Question: What might the diagnosis be?
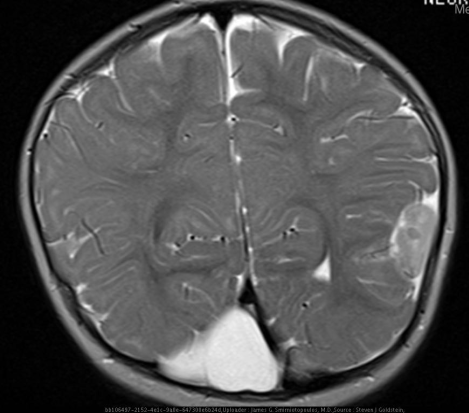
Answer: The possible diagnosis includes Meningioma
PXA
Metastatic disease
AVM.